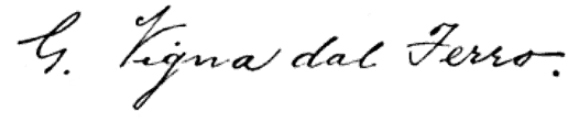
Signature of: giovanni vigna dal ferro